Question: Talk about the condition:
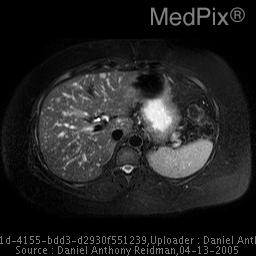
Answer: The disease is discussed as: Incidence: .15-2.8% of autopsies
Etiology: failure of involution of embryonic bile ducts
Associations: polycystic liver disease
Symptoms: asymptomatic

Bile duct hamartoma, aka von Meyenburg complex, is a benign tumor composed of disorganized bile ducts and ductules and fibrocollagenous stroma. Although bile duct hamartoma is benign, there have been reports of an association of cholangiocarcinoma with multiple bile duct hamartomas.
Bile duct hamartoma has a nonspecific imaging appearance and can simulate metastases or microabscesses. Therefore, histologic diagnosis is required.